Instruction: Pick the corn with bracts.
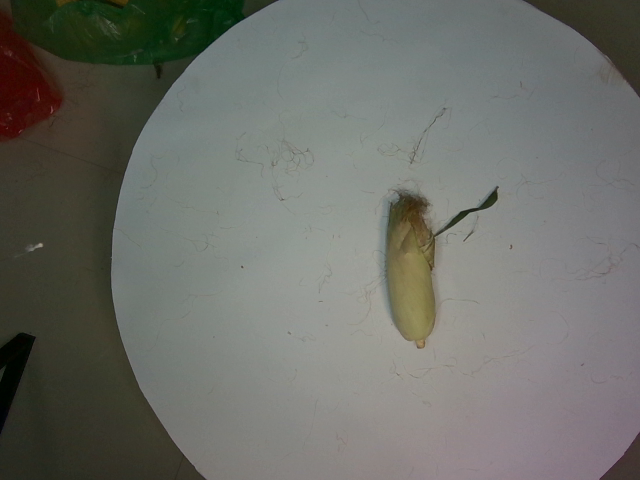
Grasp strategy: vertical